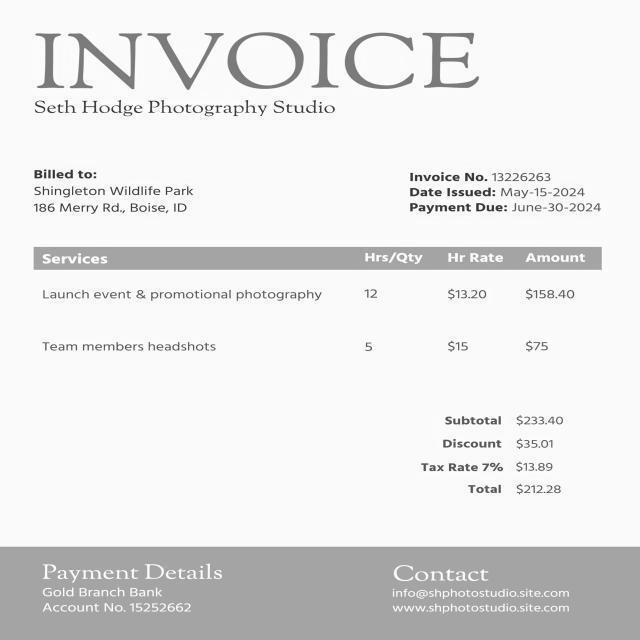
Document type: Invoice